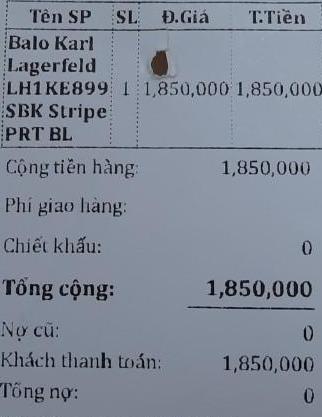
<table>
<tr>
<th>Tên SP</th>
<th>SL</th>
<th>Đ.Giá</th>
<th>T.Tiền</th>
</tr>
<tr>
<td>Balo Karl Lagerfeld LH1KE899 SBK Stripe PRT BL</td>
<td>1</td>
<td>1,850,000</td>
<td>1,850,000</td>
</tr>
</table>

Cộng tiền hàng: 1,850,000
Phí giao hàng:
Chiết khấu: 0
Tổng cộng: 1,850,000
Nợ cũ: 0
Khách thanh toán: 1,850,000
Tổng nợ: 0